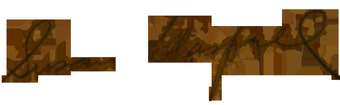
Signature of: susan glaspell